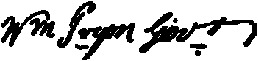
Signature of: william tryon